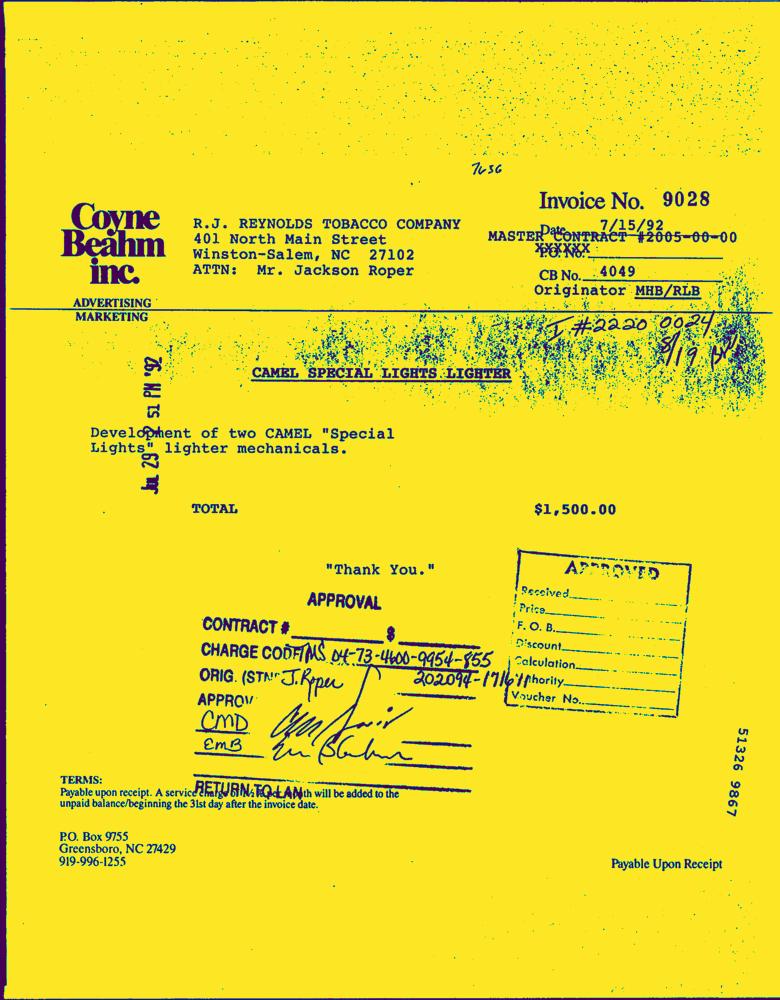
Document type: Invoice-Doc